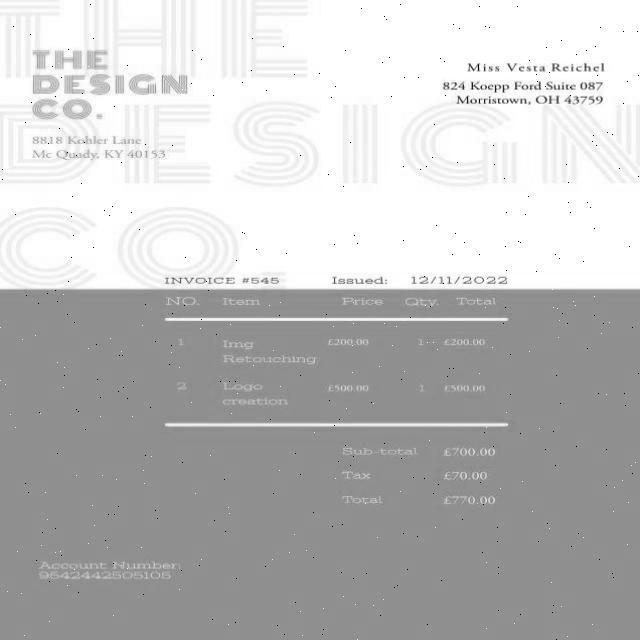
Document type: Invoice